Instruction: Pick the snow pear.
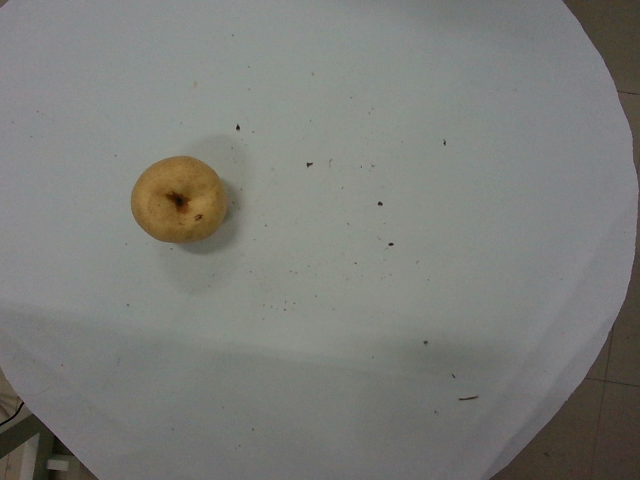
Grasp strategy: vertical